Question: What is the name of the tenant mentioned in the document?
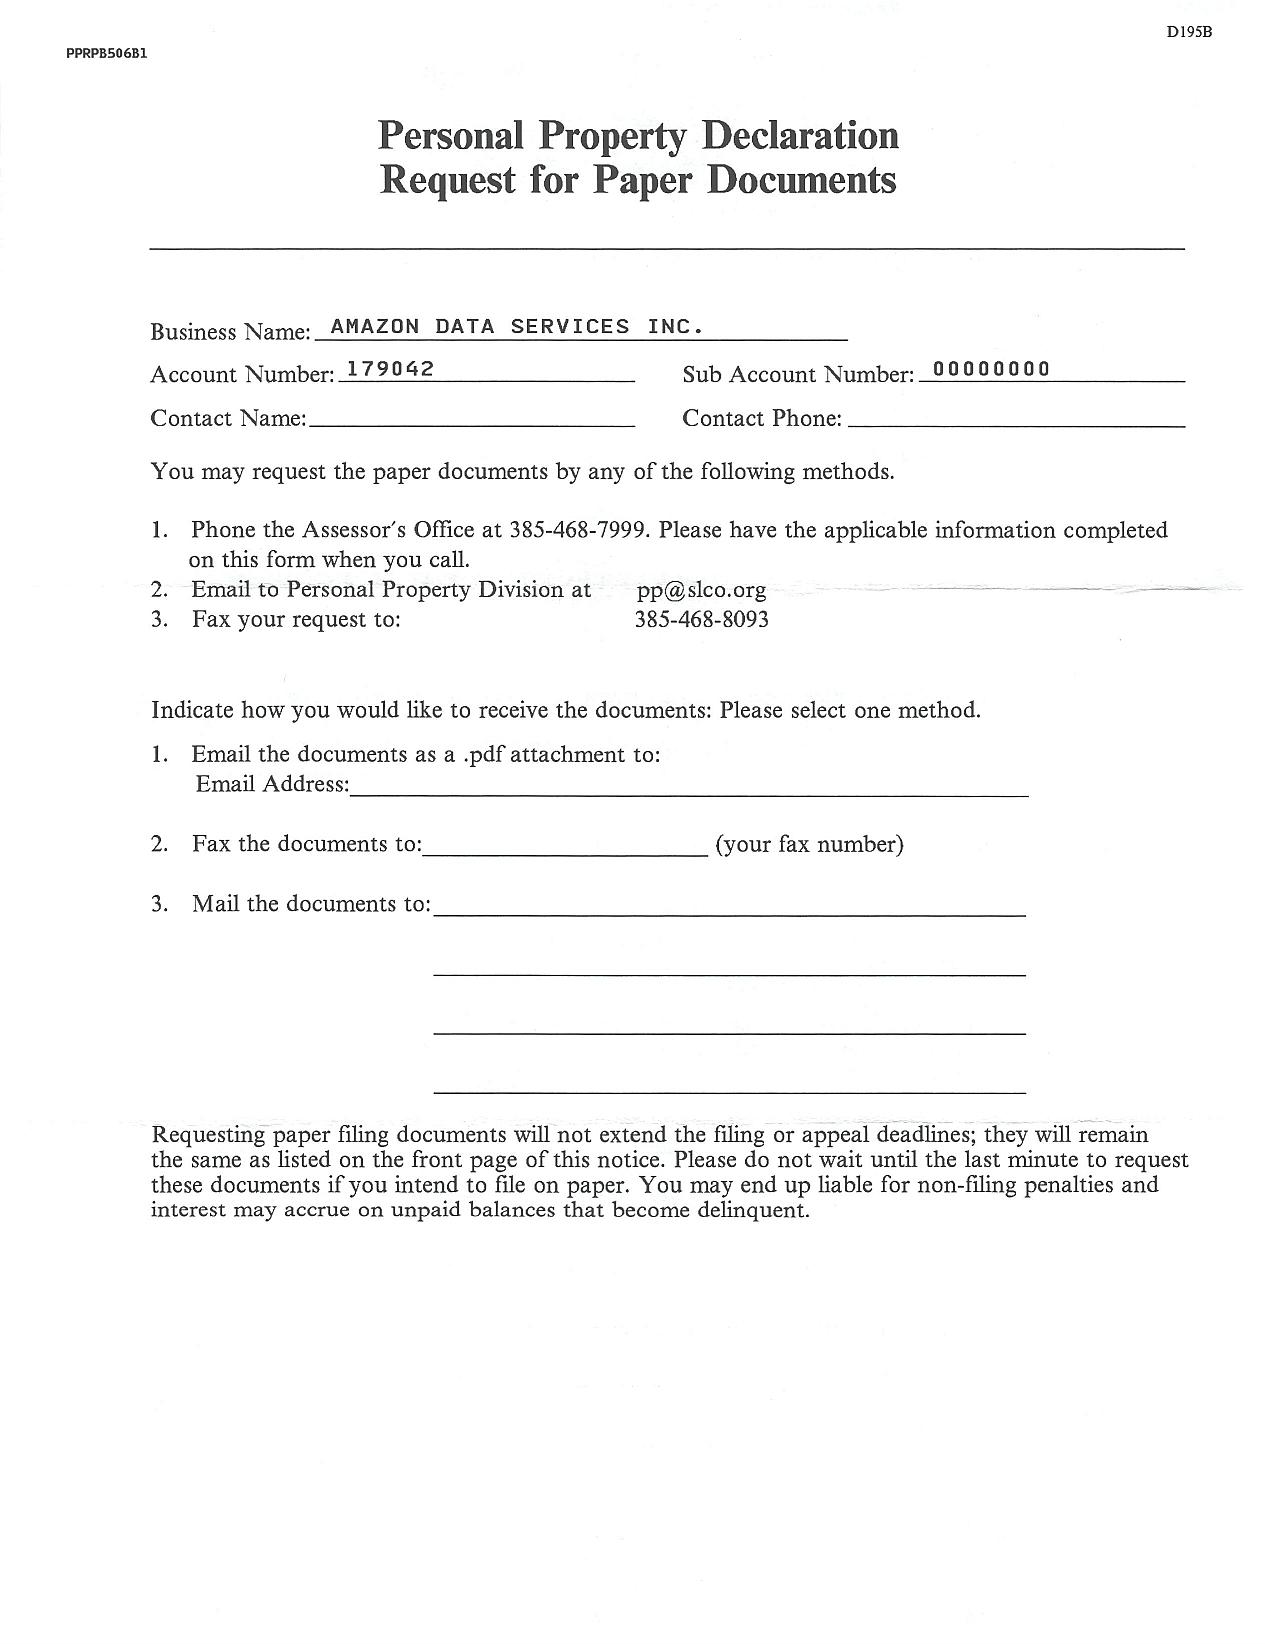
Answer: "AMAZON DATA SERVICES INC."